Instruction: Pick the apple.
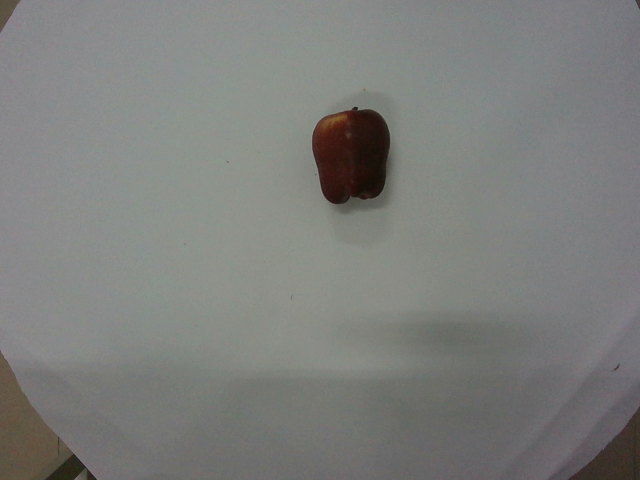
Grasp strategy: vertical